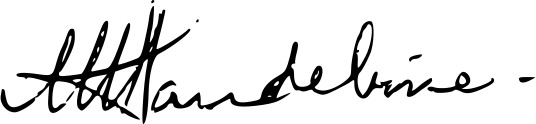
Signature of: madeleine foing haudebine